Question: Talk about the condition:
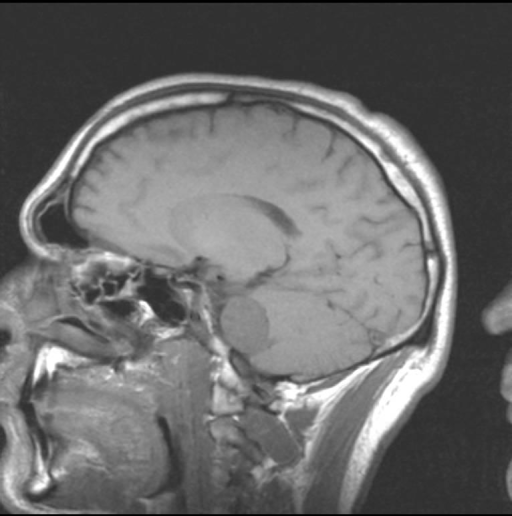
Answer: The disease is discussed as: Vestibular schwannomas, also known as acoustic Schwannomas, acoustic neuromas, acoustic neurinomas, and vestibular neurilemomas are benign neoplasms derived from Schwann cells encompassing the vestibular (as opposed to cochlear) portion of CN VIII.  They are the most common cerebropontine angle (CPA) mass, making up approximately 80% of all CPA tumors and approximately 8% of all intracranial tumors in adults.

Patients with vestibular schwannomas typically present between 30-50 years of age with the overall incidence of symptomatic vestibular schwannomas at 1/100,000 person-years, though asymptomatic lesions may be more common.  Most lesions are unilateral.  However, as many as 10% of patients with vestibular schwannomas have Neurofibromatosis type 2 (NF2) with more than 75% of affected NF2 patients having bilateral vestibular schwannomas.

Most patients present with complaints of hearing loss and/or tinnitus.  Many also complain of difficulties with balance/and or gait.  In a case series of 1000 acoustic Schwannomas, at time of diagnosis, 95% of patients had cochlear nerve symptoms, 61% had vestibular symptoms, 9% had trigeminal symptoms (most often sensory) and 6% had facial nerve complaints.  (Note that more patients had trigeminal symptoms than facial nerve symptoms, despite the close proximity of CN VII to CN VIII!)

As most patients do have hearing loss from the affected nerve, audiometry is the most sensitive initial clinical screening test for a vestibular schwannoma.  However, HRCT or MRI (MRI with gadolinium contrast being preferable to HRCT) is needed for more definitive diagnosis.

Acoustic schwannomas typically originate at the entrance of the internal auditory canal (IAC) and extend out into the CPA, resembling an “ice-cream cone,” often causing mass affect on other structures as they enlarge.  This origin and appearance, evident with MRI and/or HRCT, helps distinguish them from other CPA masses such as meningiomas (the 2nd most common CPA mass), epidermoid inclusion cysts (EIC’s, 3d most common CPA mass), lipomas, angiomas, arachnoid cysts, mets, etc.

In addition to the morphology and location/origin of vestibular schwannomas, they also have enhancing characteristics that aid in distinguishing them from other CPA masses.  On T1-weighted images, schwannomas are hypointense compared to surrounding brain parenchyma, and enhance markedly with IV gadolinium.  T2-weighted images show hyperintense signal.

Meningiomas are typically isointense rather than hypointense on T1 but may be hyperintense with T2 imaging and also enhance brightly with gadolinium.  With the enhancement however, meningiomas are often more homogeneous in appearance than the more heterogeneous Schwannomas that is sometimes due to benign cystic degeneration.  Similar to Schwannomas, EIC’s are hypointense with T1 images and are hyperintense with T2.  However, EIC’s don’t enhance with gadolinium (other than occasionally a thin ring of enhancement around their periphery).

When observation is not appropriate, treatment of vestibular schwannomas is usually surgical, though radiation therapy (stereotactic or "Gamma Knife" is also being used with success.  Chemotherapy has not been proven beneficial.